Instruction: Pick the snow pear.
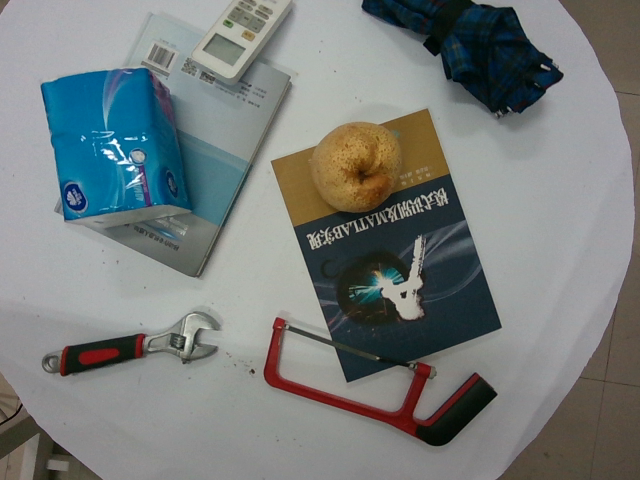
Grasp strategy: vertical